Question: What is the address or location of the property listed in the document?
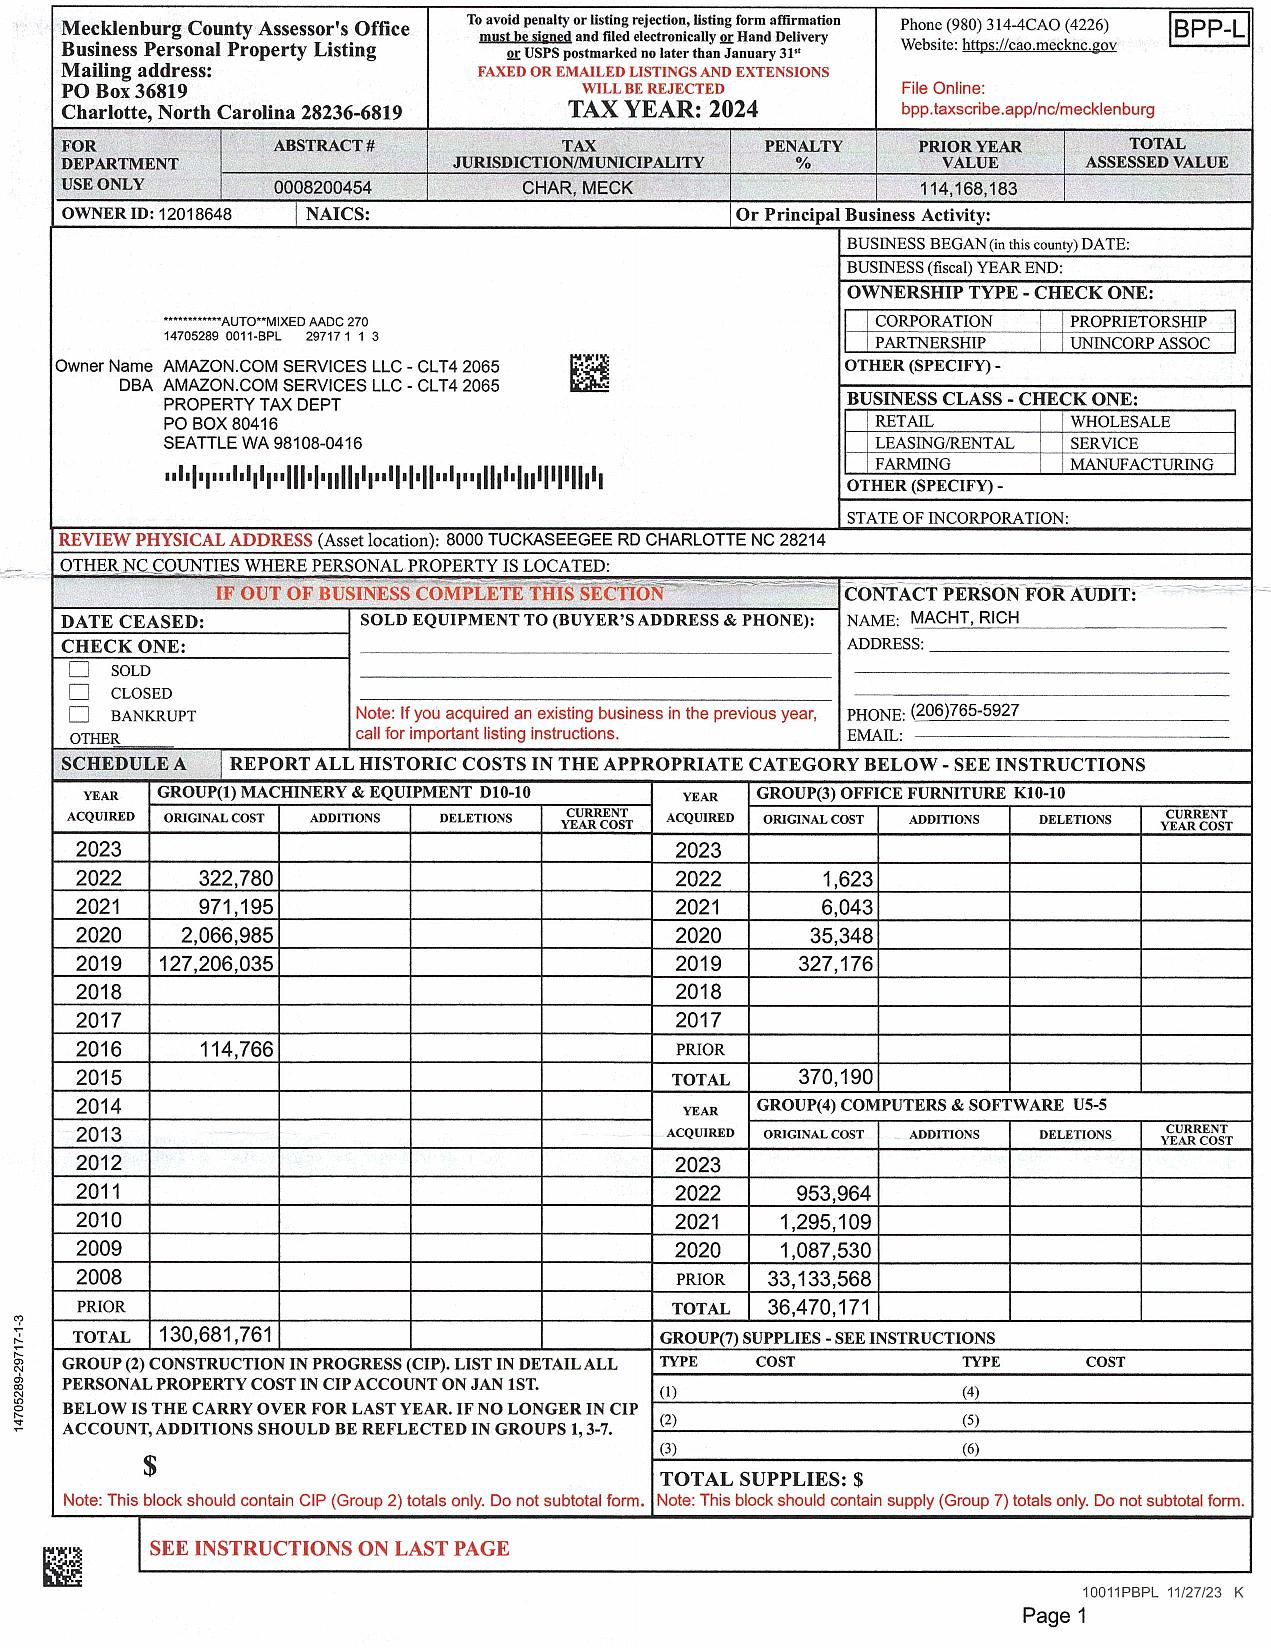
Answer: "8000 TUCKASEEGEE RD CHARLOTTE NC 28214"